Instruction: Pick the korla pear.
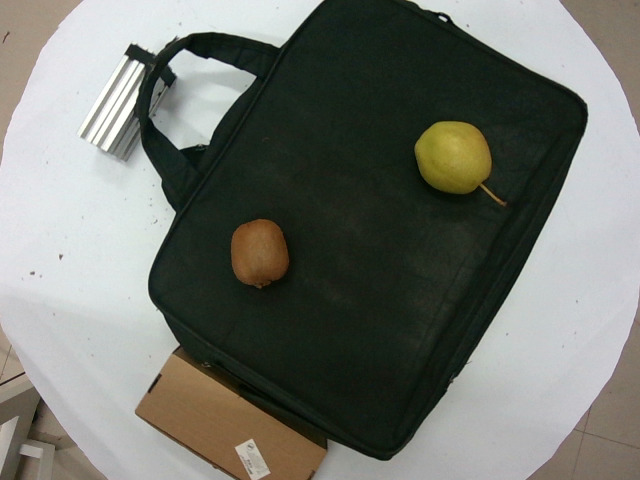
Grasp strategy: vertical